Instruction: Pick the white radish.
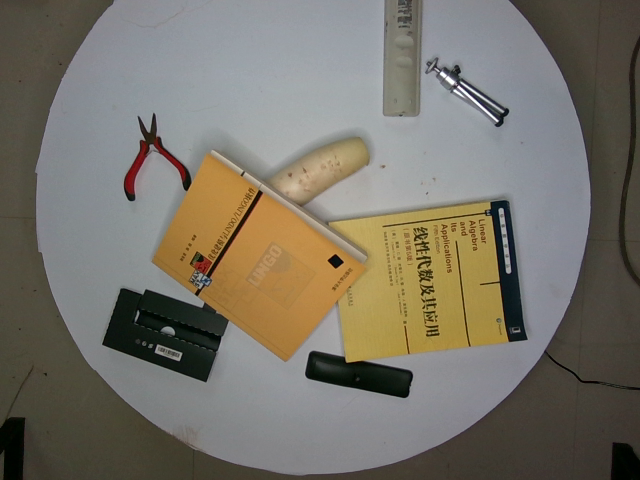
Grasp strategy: vertical